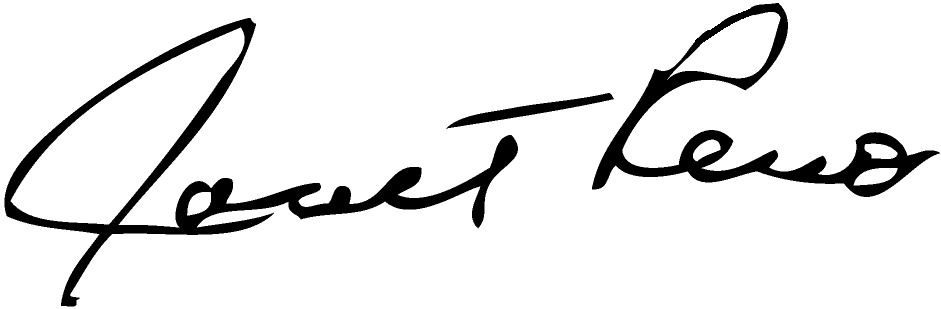
Signature of: janet reno